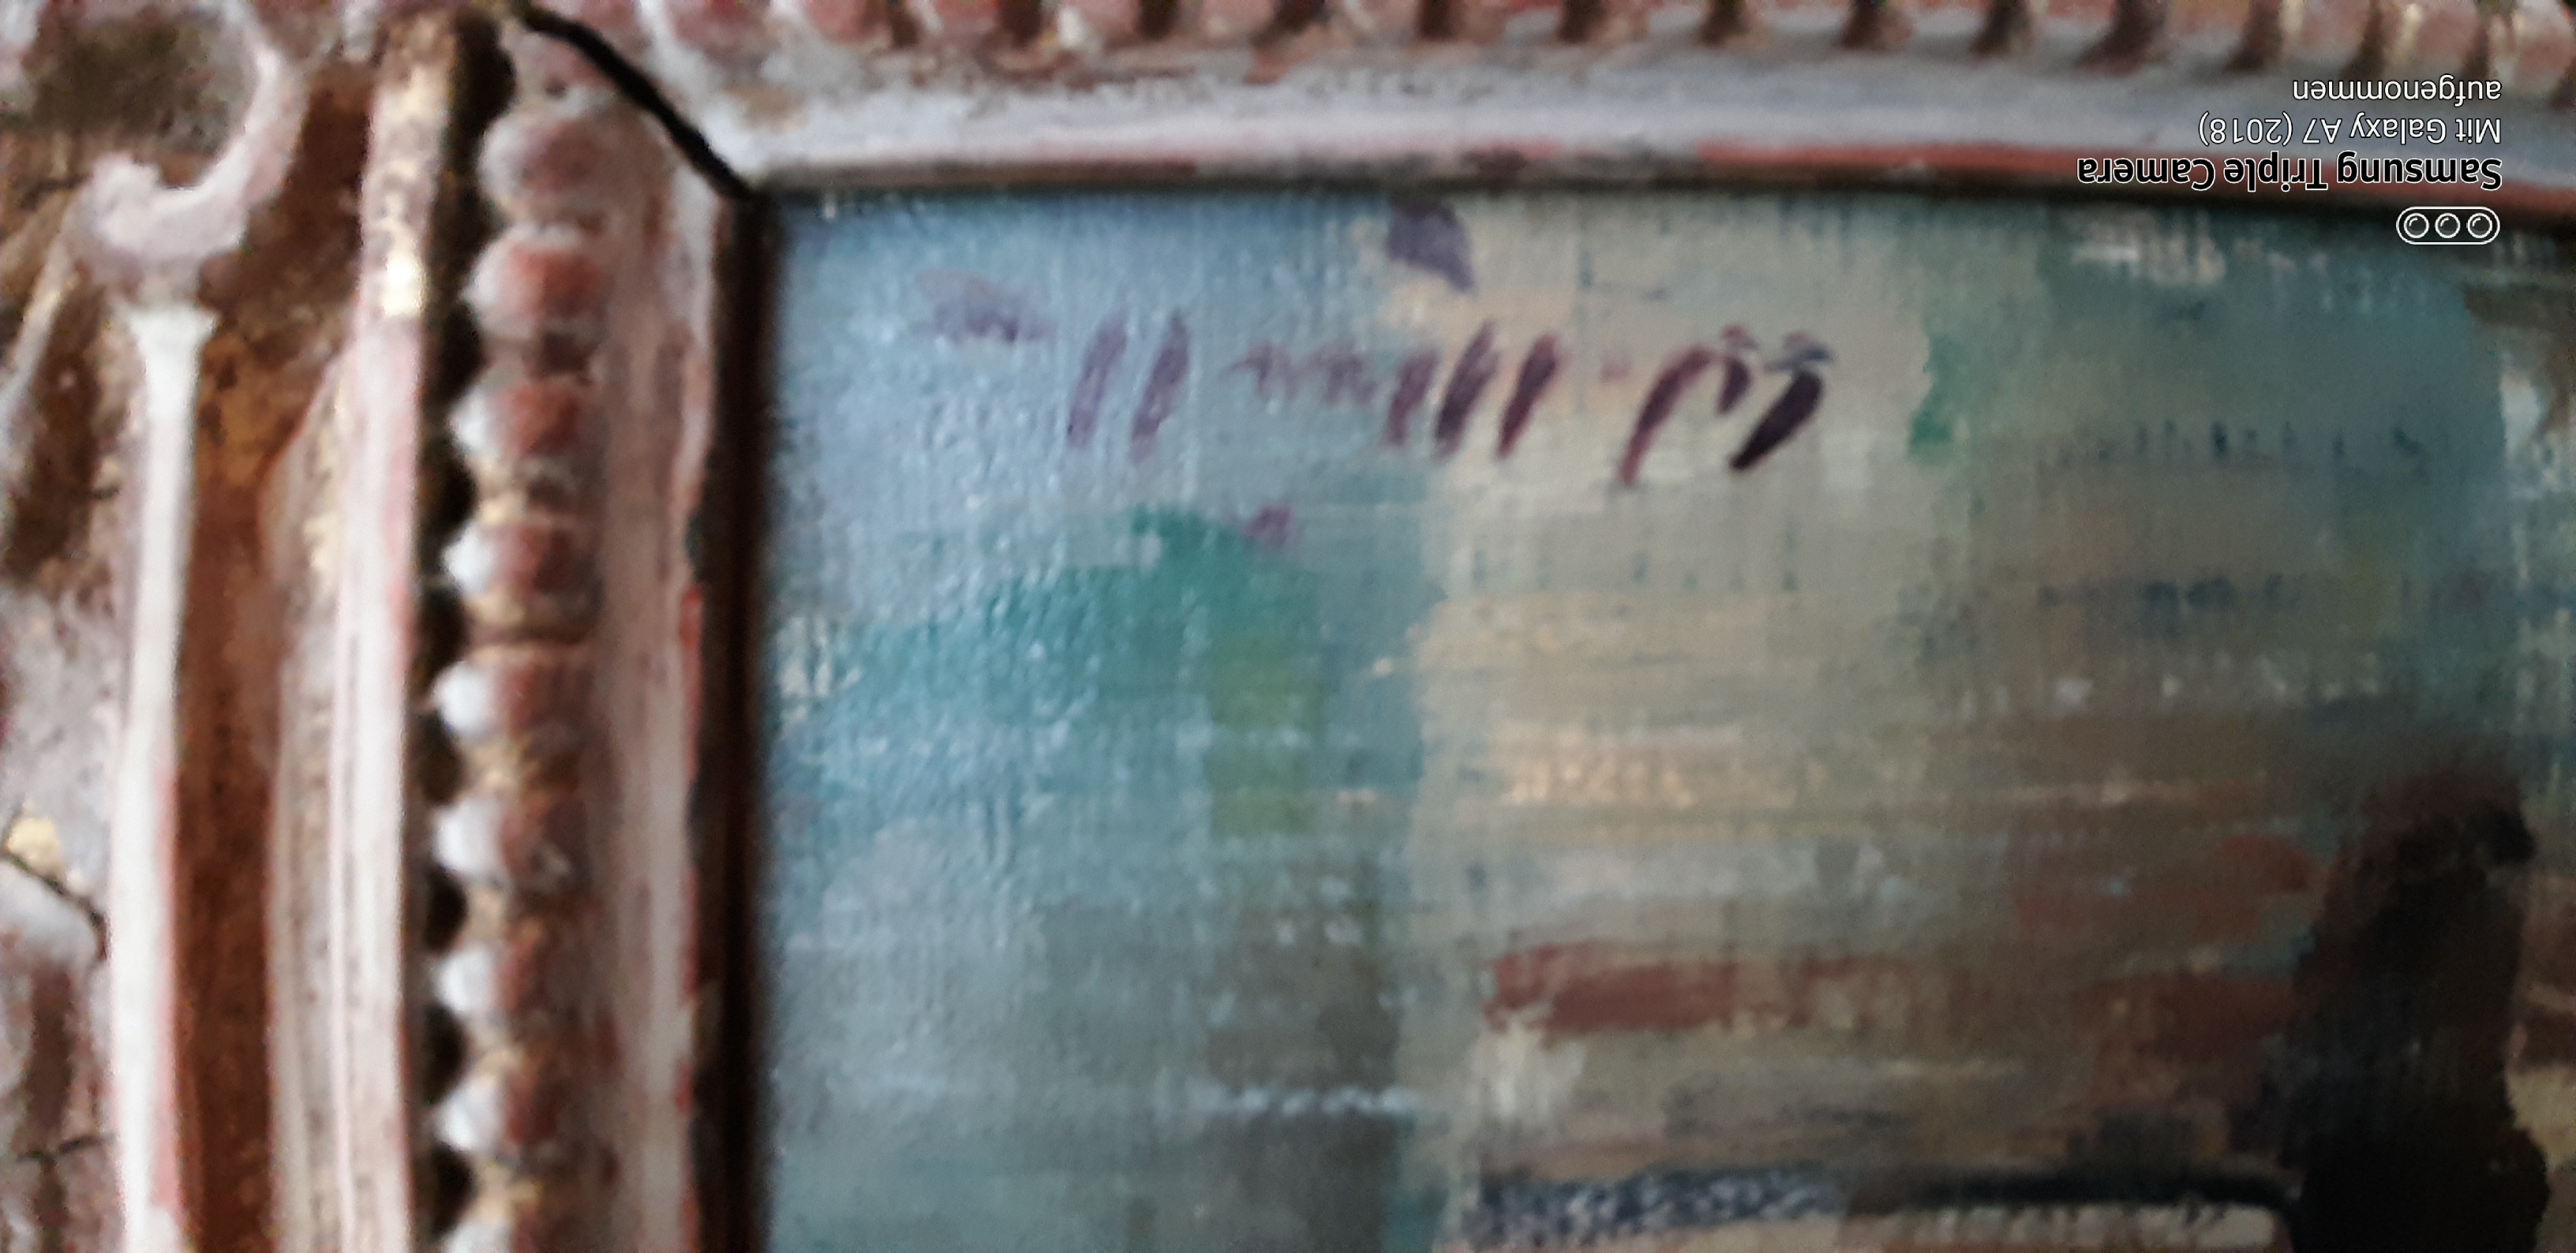
Signature of: walter emil müller